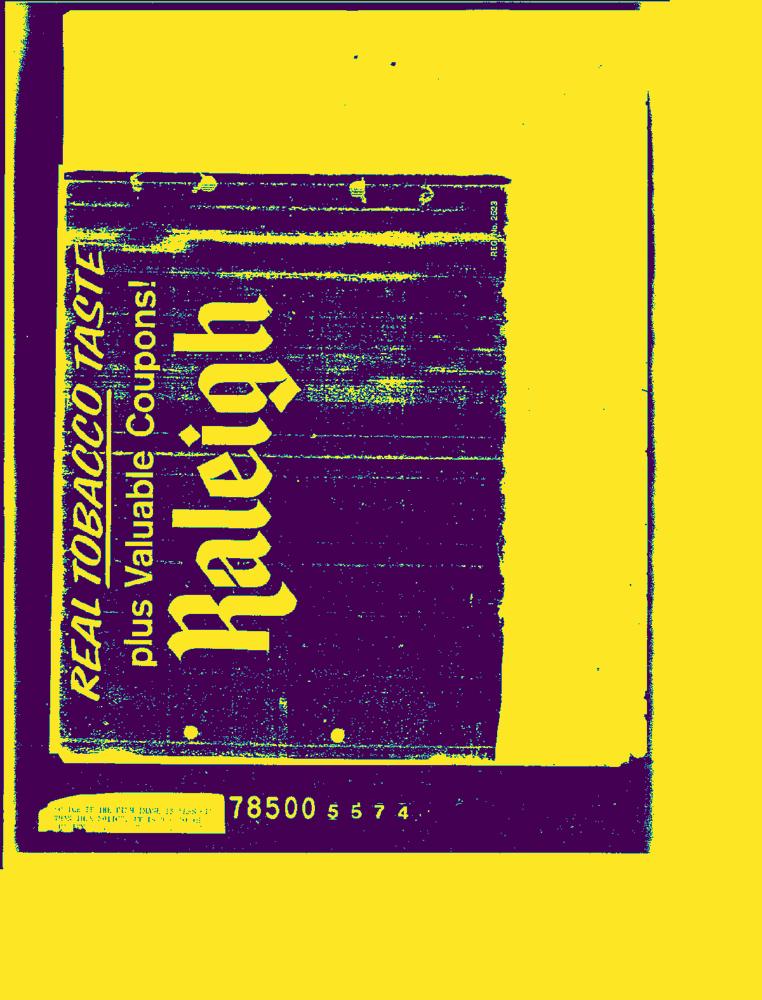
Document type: AD